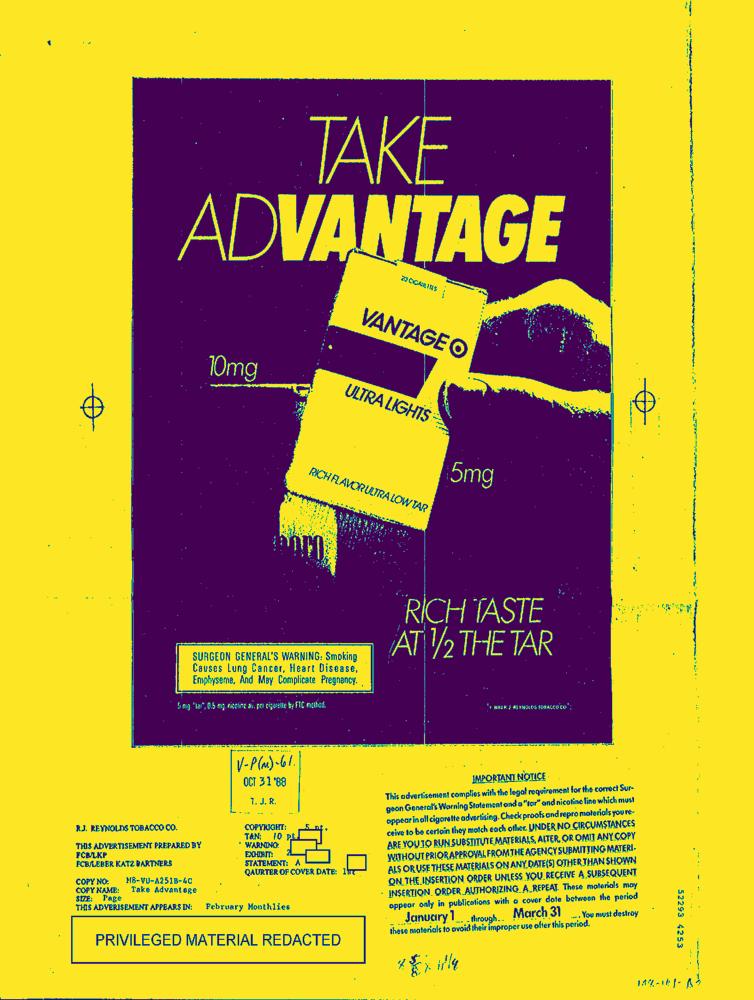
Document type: AD